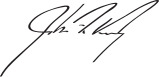
Signature of: john kerry